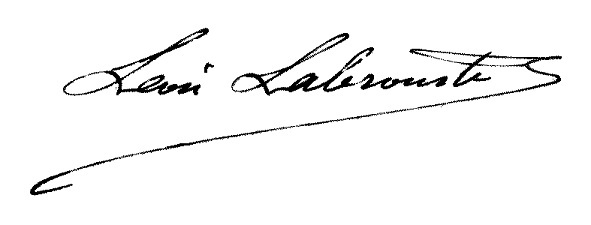
Signature of: léon labrouste